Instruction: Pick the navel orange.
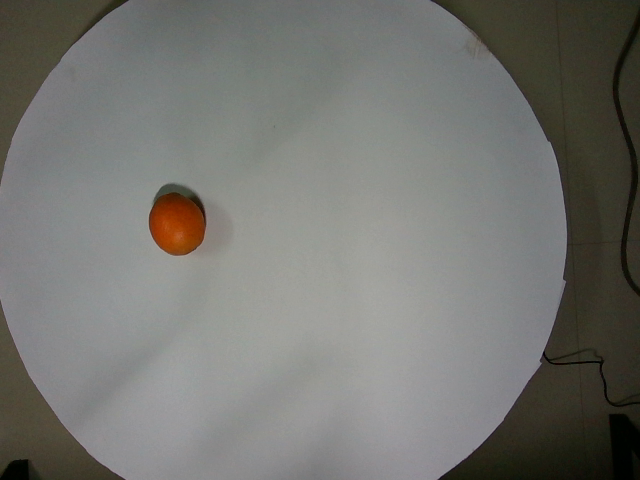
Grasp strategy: vertical